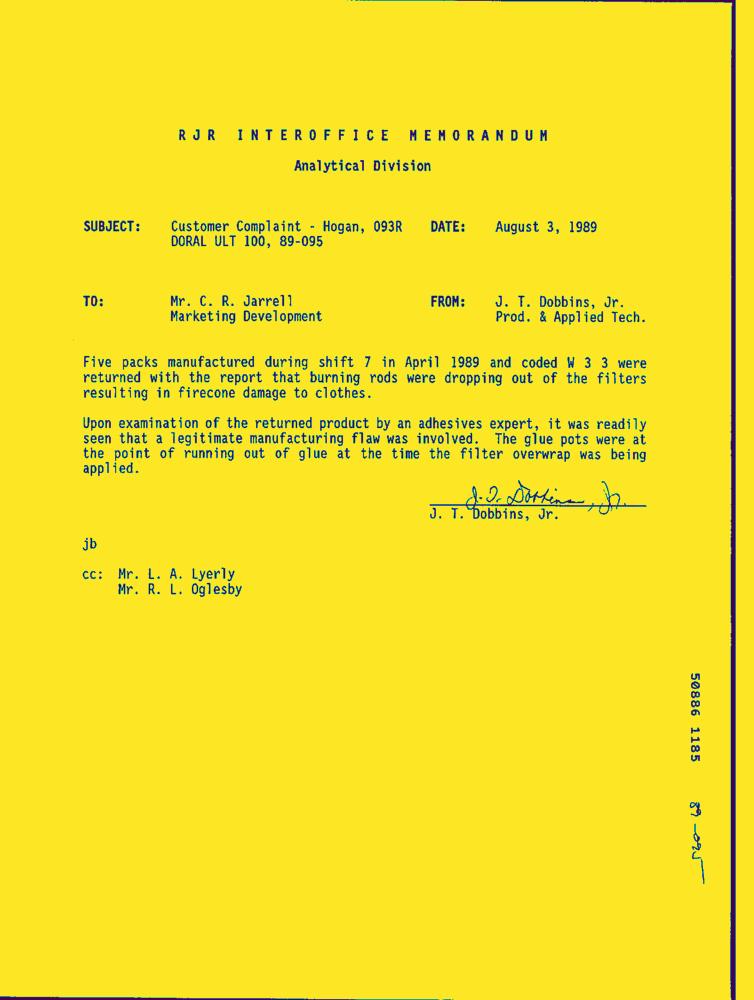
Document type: Letter-Doc